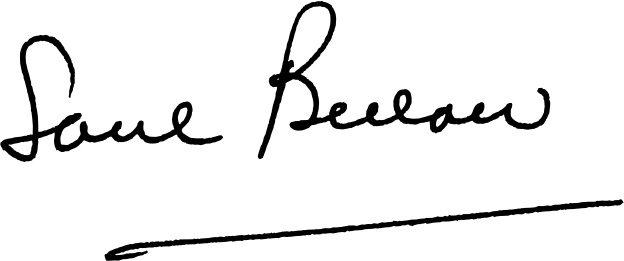
Signature of: saul bellow